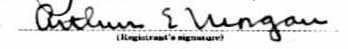
Signature of: arthur ernest morgan